Question: Explain the disease:
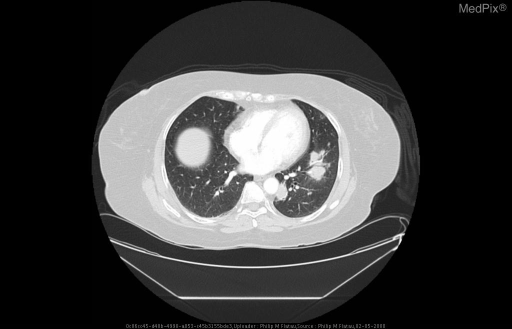
Answer: The disease is discussed as: NOTE:  Please EDIT the CATEGORY and LOCATION - Above

You may use the template below - or [Clear] for a blank page.

Lesions/Condition: Cryptococcal Pneumonia

Cell  of  Origin: Cyptococcal Fungal Spores

WHO  Grade(s): n/a

Synonyms: Pulmonary Cryptococcosis

Associations/Predisposing  Factors: Immunocompromised state

Common  Locations: Lungs, CNS

Demographics: Individuals immunocompromised with T-cell deficiencies, HIV, transplant history, DM2, chronic steroid use

Gross Morphology: Fibrocaseating Granulomata

Histology: Cryptococcus Neoformans v. Grubii via bronchoscopy lavage/culture

Special  Stains: 1) Gomori's methenamine-silver nitrate stain, 2) Mucicarmine Stain – stains capsule

Gross  Appearance: n/a

Radiology: Multiple well defined pulmonary nodules

Prognosis  and  Treatment: Good for immunocompetent patients as described in this case. Treatment consists of oral antifungal therapy (Flucanozole) for 6months.